Question: Describe the condition in detail:
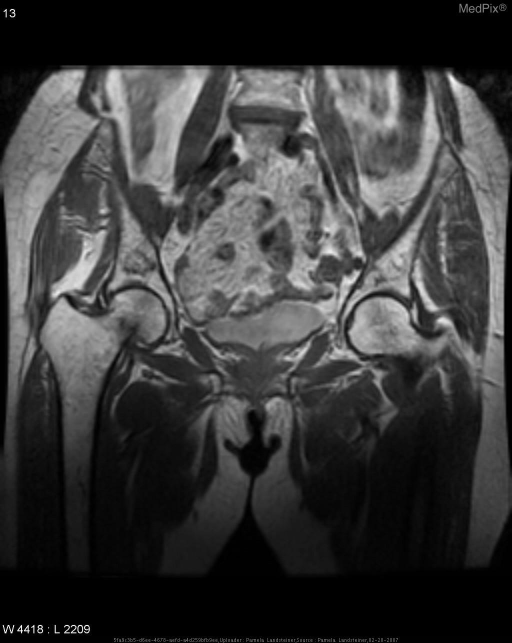
Answer: The disease is discussed as: Patient had complete fracture of the R femoral neck with posterior rotation of the femoral head.  Should have heightened suspicion in any elderly patient with hip pain even when there are negative radiographs.  MRI or bone scan can be done to look for occult femoral neck fractures when suspicion is high.  MRI is most sensitive at time of presentation.  Age related bone loss is believed to be the most important factor in determining the incidence of femoral neck fractures.  Fractures of the femoral neck occur primarily from low-energy injuries in the elderly and high-energy injuries in younger patients.